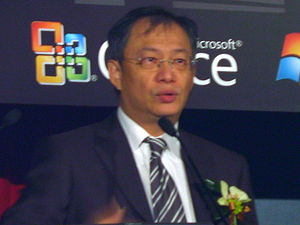
English: Alexander Tsun-Yie Huang, Regional Director, Greater China of Microsoft Corp., is one of VIPs in Microsoft Office 2007 Launch in Taipei International Convention Center, Taiwan. 中文（繁體）‎: 微軟大中華地區總裁黃存義是Office 2007發表會的貴賓。